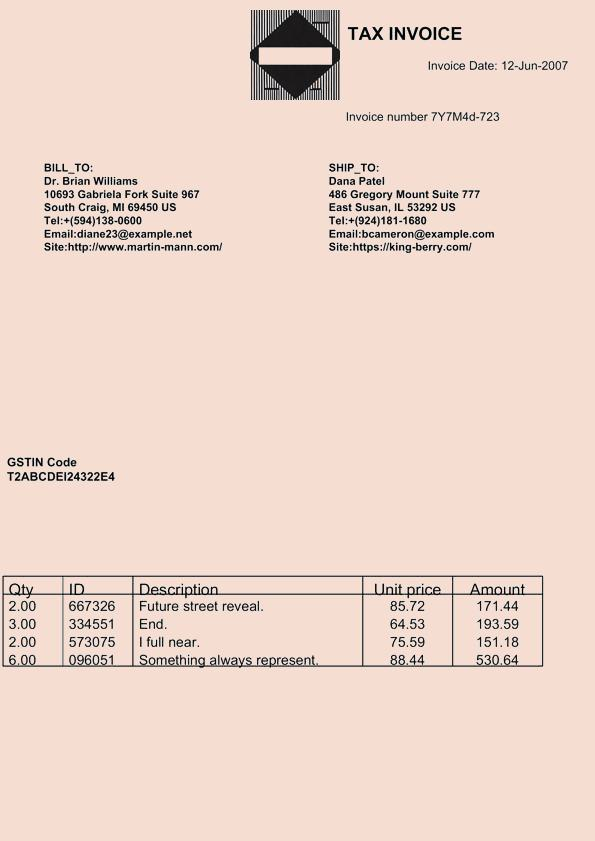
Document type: Invoice